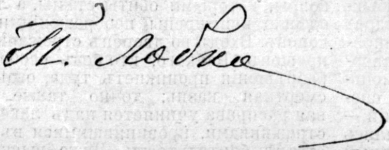
Signature of: p l lobko